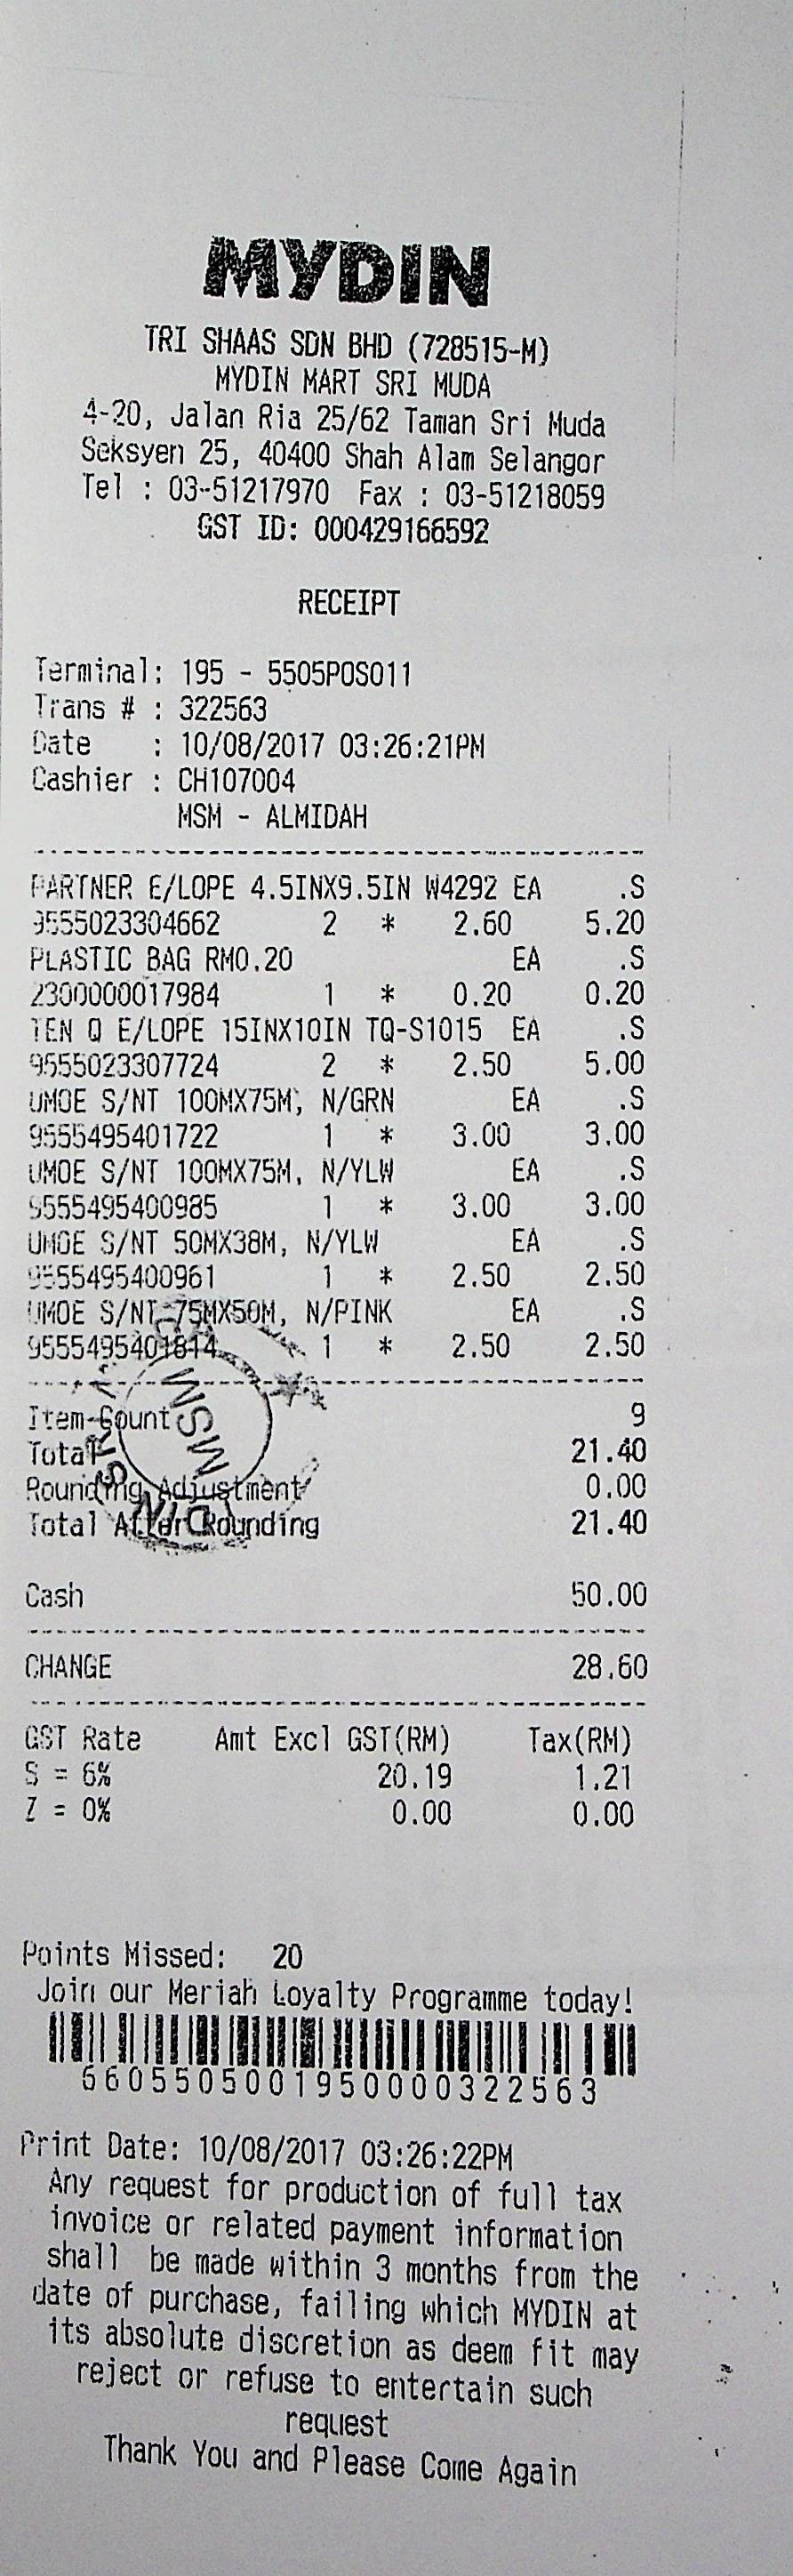
MYDIN
TRI SHAAS SDN BHD (728515-M)
MYDIN MART SRI MUDA
4-20, JALAN RIA 25/62 TAMAN SRI MUDA
SEKSYEN 25, 40400 SHAH ALAM SELANGOR
TEL : 03-51217970
GST ID: 000429166592
RECEIPT
TERMINAL: 195-5505POS011
TRANS #: 322563
DATE
: 10/08/2017 03:26:21PM
CASHIER : CH107004
MSM - ALMIDAH
PARTNER E/LOPE 4.5INX9.5IN W4292 EA
.S
9555023304662
2
2.60
5.20
PLASTIC BAG RM0.20
EA
.S
2300000017984
1
0.20
0.20
TEN Q E/LOPE 15INX10IN TQ-S1015 EA
.S
9555023307724
2
2.50
5.00
UMOE S/NT 100MX75M, N/GRN
EA
.S
9555495401722
1
3.00
3.00
UMOE S/NT 100MX75M, N/YLW
EA
.S
9555495400985
1
3.00
3.00
UMOE S/NT 50MX38M, N/YLW
EA
.S
9555495400961
1
2.50
2.50
UMOE S/N 75MX50M, N/PINK
EA
.S
9555495401814
1
2.50
2.50
ITEM COUNT
9
TOTAL
21.40
0.00
21.40
ROUNDING ADJUSTMENT
TOTAL ATTER ROUNDING
CASH
50.00
CHANGE
28.60
GST RATE
S = 6%
Z = 0%
AMT EXCL GST (RM)
20.19
0.00
TAX(RM)
1.21
0.00
POINTS MISSED:
20
JOIN OUR MERIAH LOYALTY PROGRAMME TODAY!
6605505001950000322563
PRINT DATE: 10/08/2017 03:26:22PM
ANY REQUEST FOR PRODUCTION OF FULL TAX
INVOICE OR RELATED PAYMENT INFORMATION
SHALL BE MADE WITHIN 3 MONTHS FROM THE
DATE OF PURCHASE, FAILING WHICH MYDIN AT
ITS ABSOLUTE DISCRETION AS DEEM FIT MAY
REJECT OR REFUSE TO ENTERTAIN SUCH
REQUEST
THANK YOU AND PLEASE COME AGAIN
FAX: 03-51218059
*
*
*
*
*
*
*